Question: What was observed in the imaging?
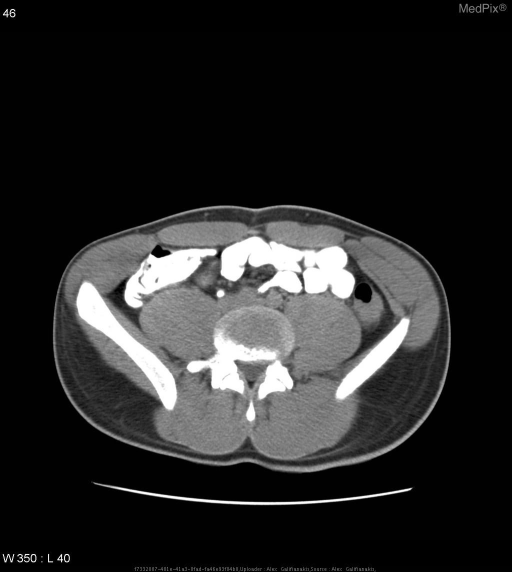
Answer: The imaging shows CT demonstrates homogeneous density of thickened bowel wall with intestinal lumen surrounded by edematous mucosa.  The distal jejunum and terminal ileum were involve.  Intervening segments of bowel were unremarkable.
Subsequent colonoscopy demonstrated nodularity within the terminal ileum.
Small bowel follow through revealed delayed transit time with persistent narrowing and thickening of the distal jejunum and terminal ileum. CT demonstrates homogeneous density of thickened bowel wall with intestinal lumen surrounded by edematous mucosa..